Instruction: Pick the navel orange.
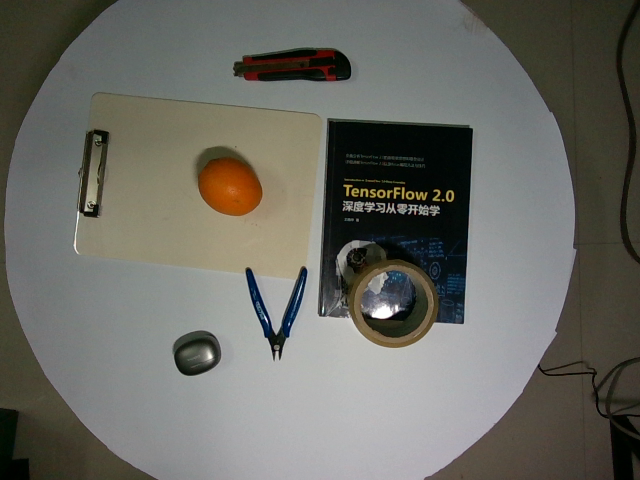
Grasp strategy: vertical